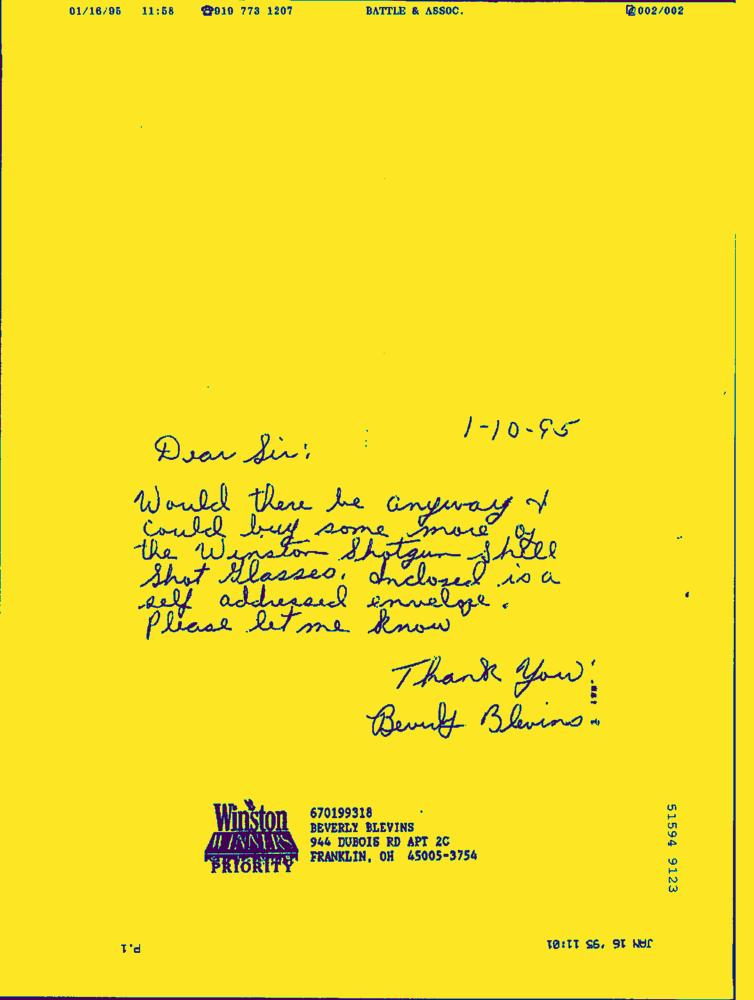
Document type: Hand-Written